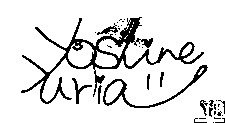
Signature of: julia yoshine